Question: What type of tax is indicated in the document, personal property or real estate?
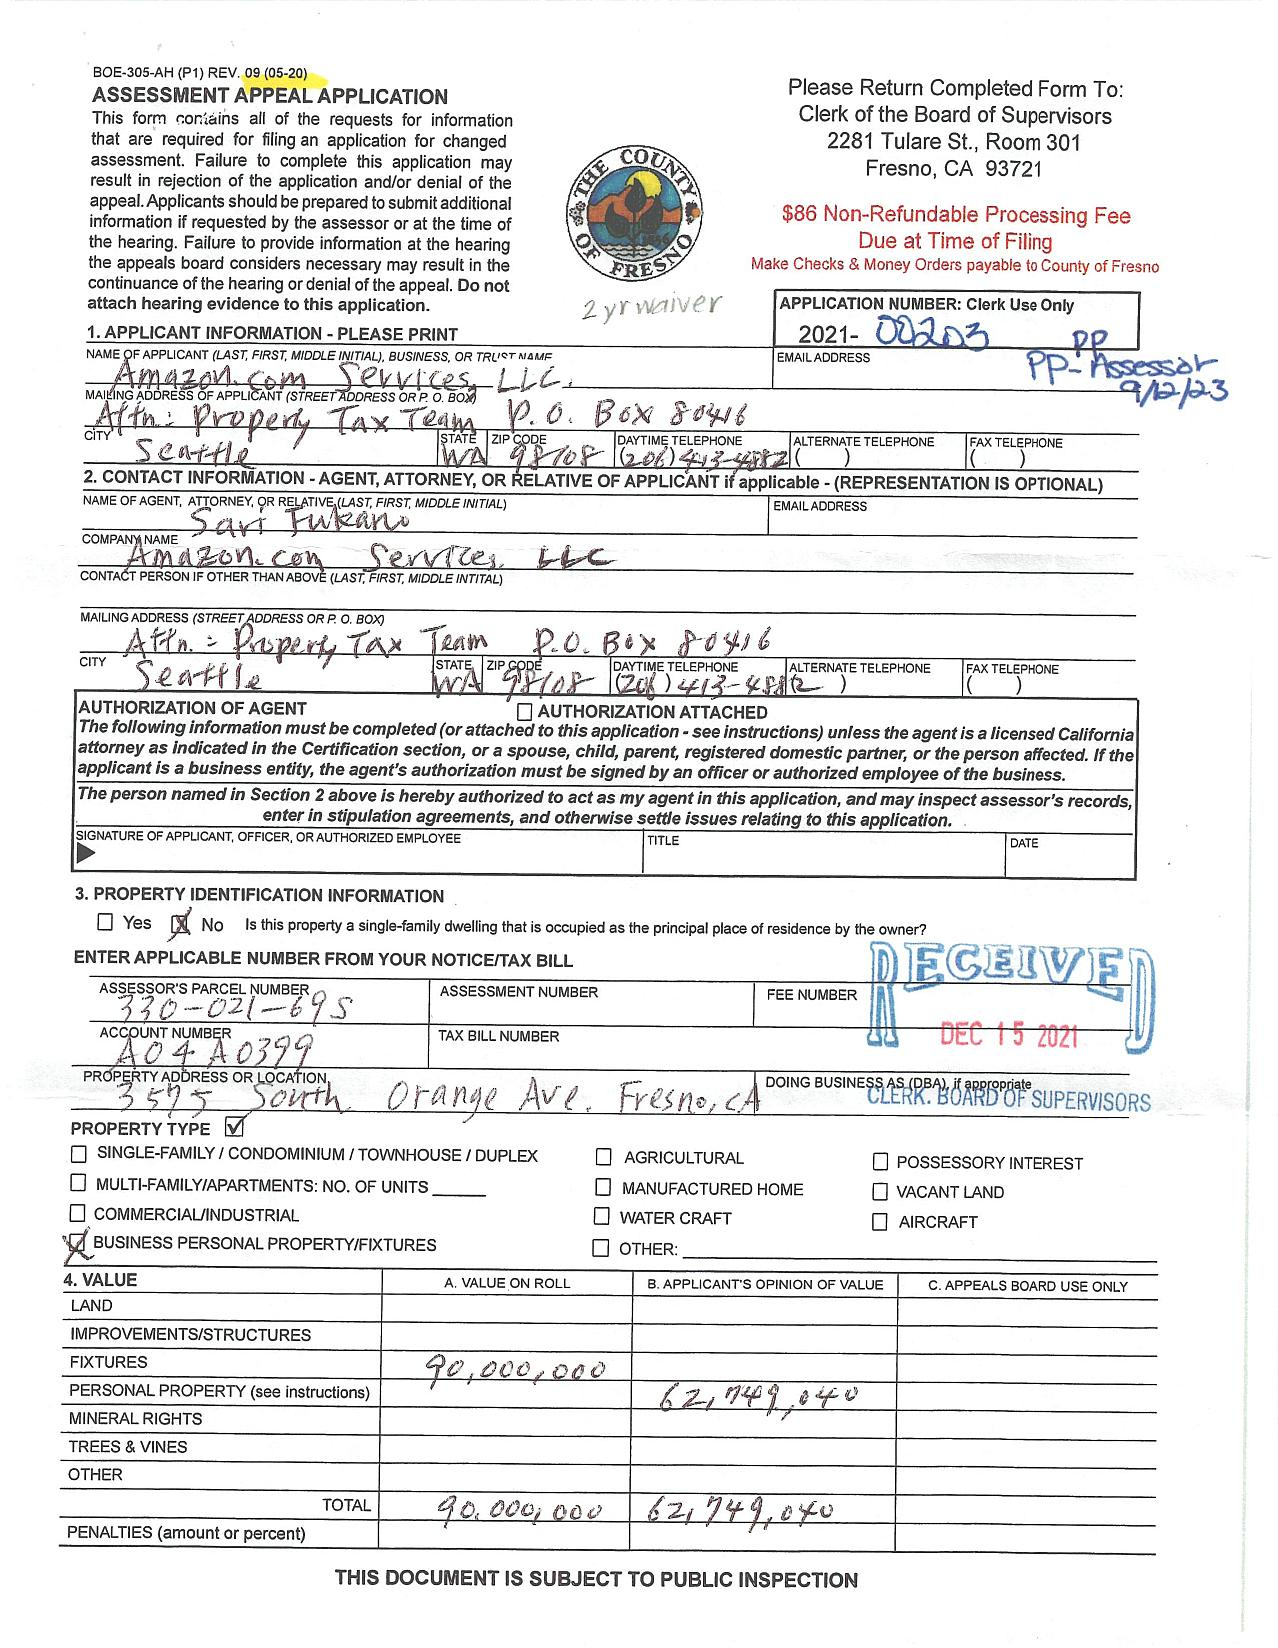
Answer: "Personal Property Tax"